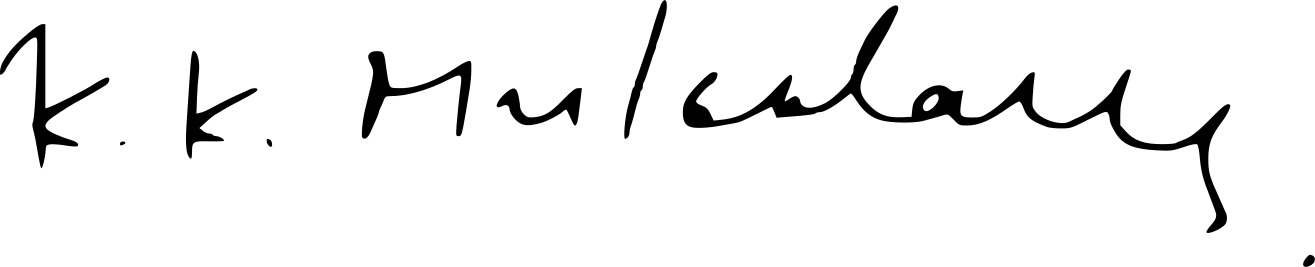
Signature of: konstantinos mitsotakis